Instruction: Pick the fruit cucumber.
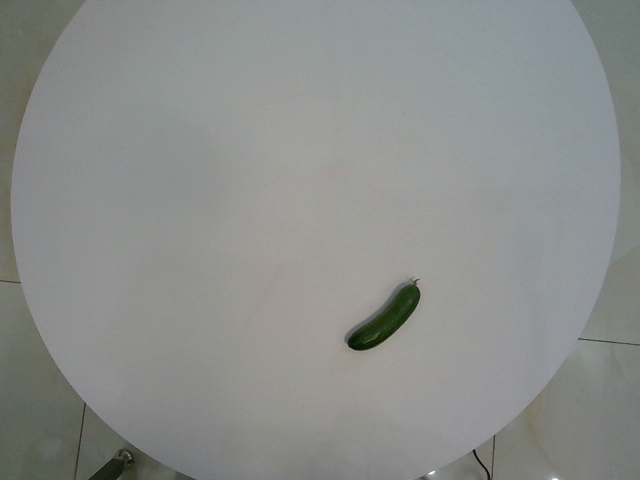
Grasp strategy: vertical